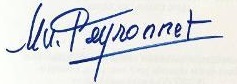
Signature of: marie madeleine peyronnet